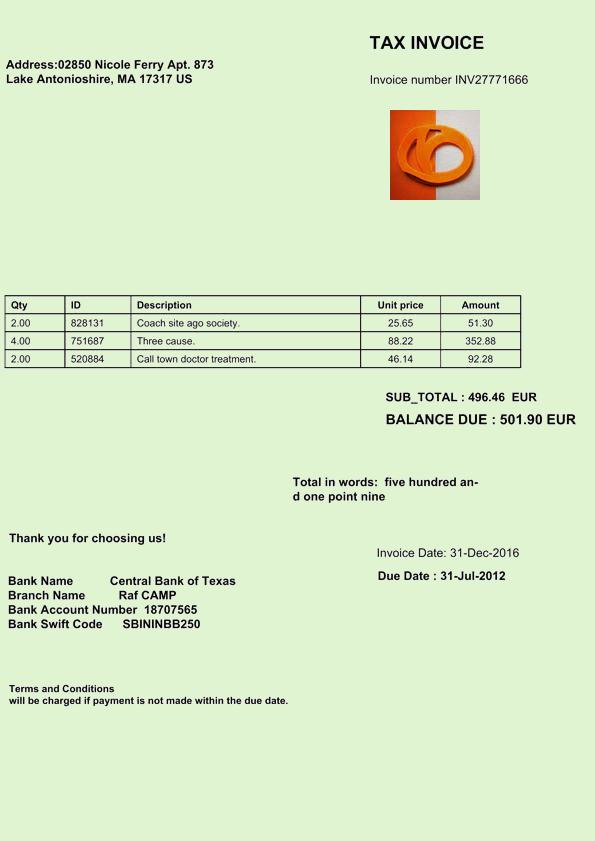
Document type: Invoice